Retrieve the amount in words, amount in figures, name of the payee, date on the cheque, and the bank name from the image.
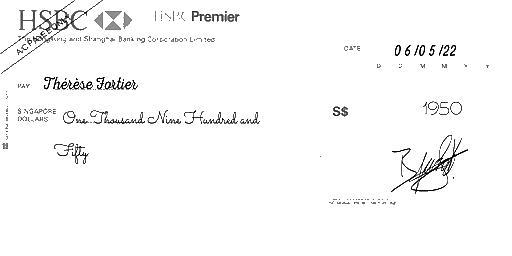
amt_in_words: One Thousand Nine Hundred and Fifty
amt_in_figures: 1950
payee_name: Thérèse Fortier
bank_name: HSBC
cheque_date: 06/05/22